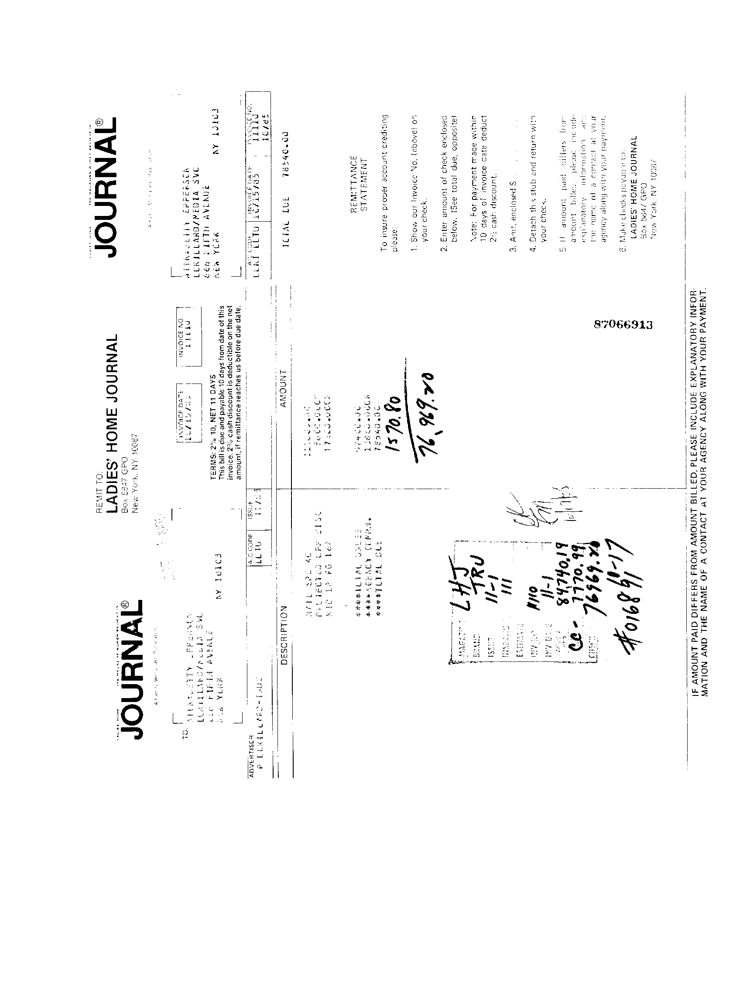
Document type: Invoice